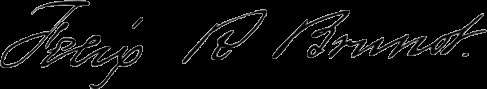
Signature of: felix r brunot